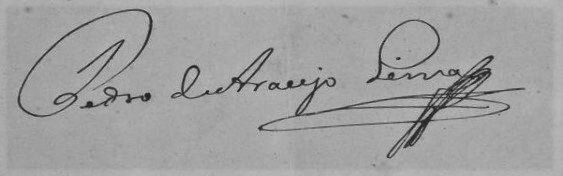
Signature of: pedro de araújo lima